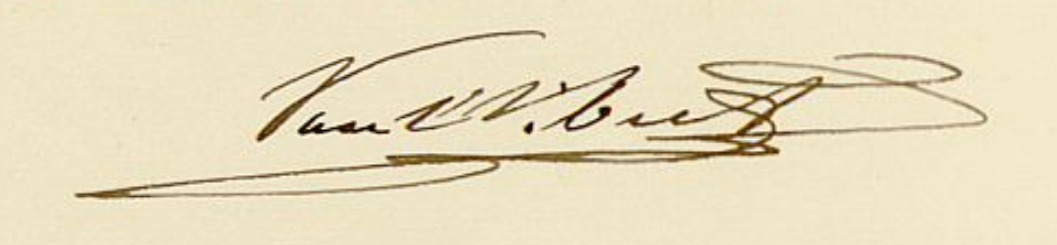
Signature of: paul vibert